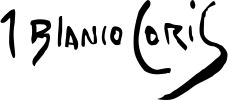
Signature of: josé blanco coris